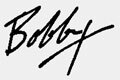
Signature of: bobby schilling